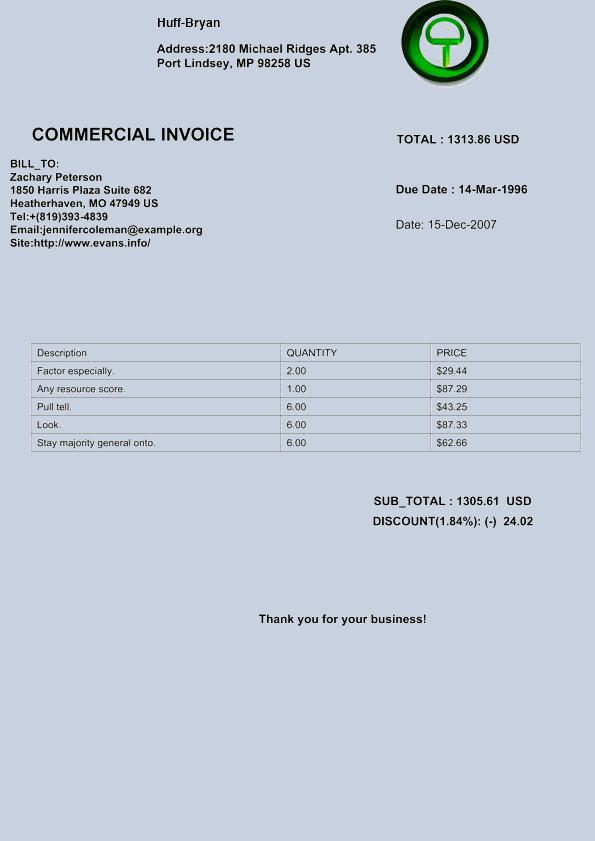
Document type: Invoice